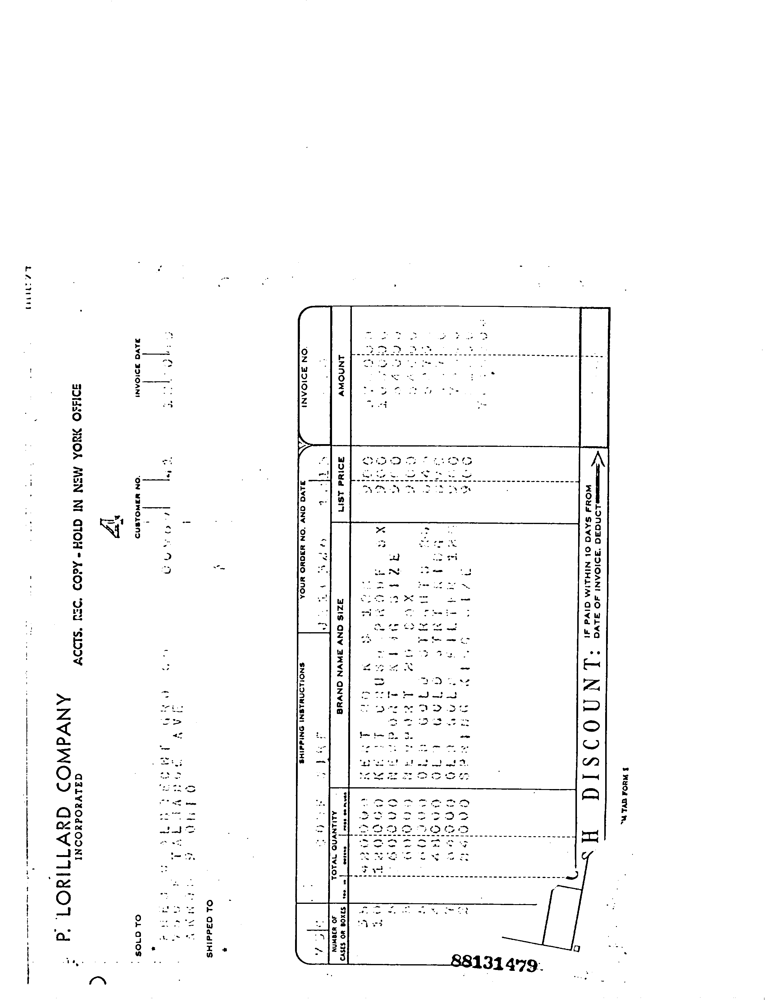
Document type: Invoice